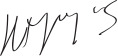
Signature of: nikita khrushchev